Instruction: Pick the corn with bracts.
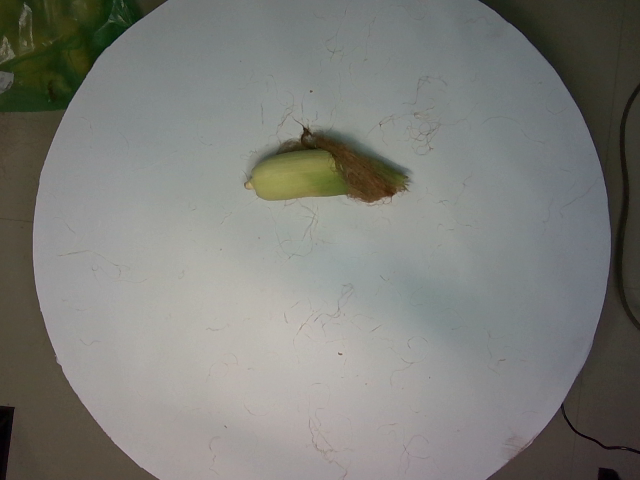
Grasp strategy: vertical